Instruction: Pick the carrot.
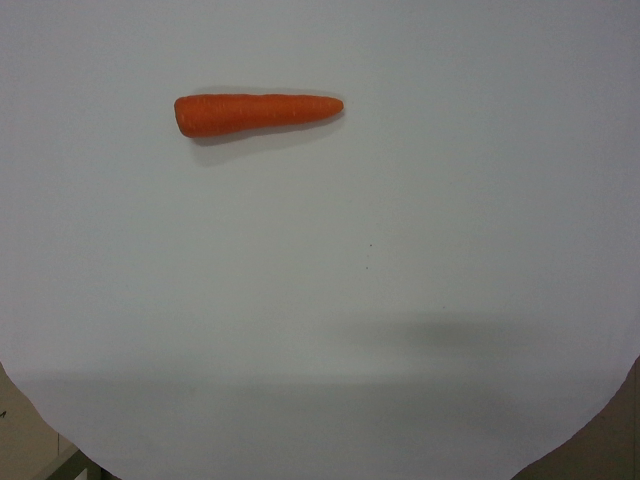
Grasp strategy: vertical